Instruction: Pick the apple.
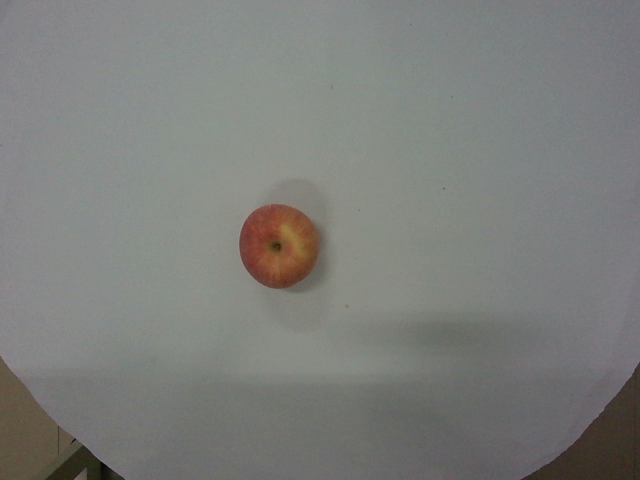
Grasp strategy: vertical